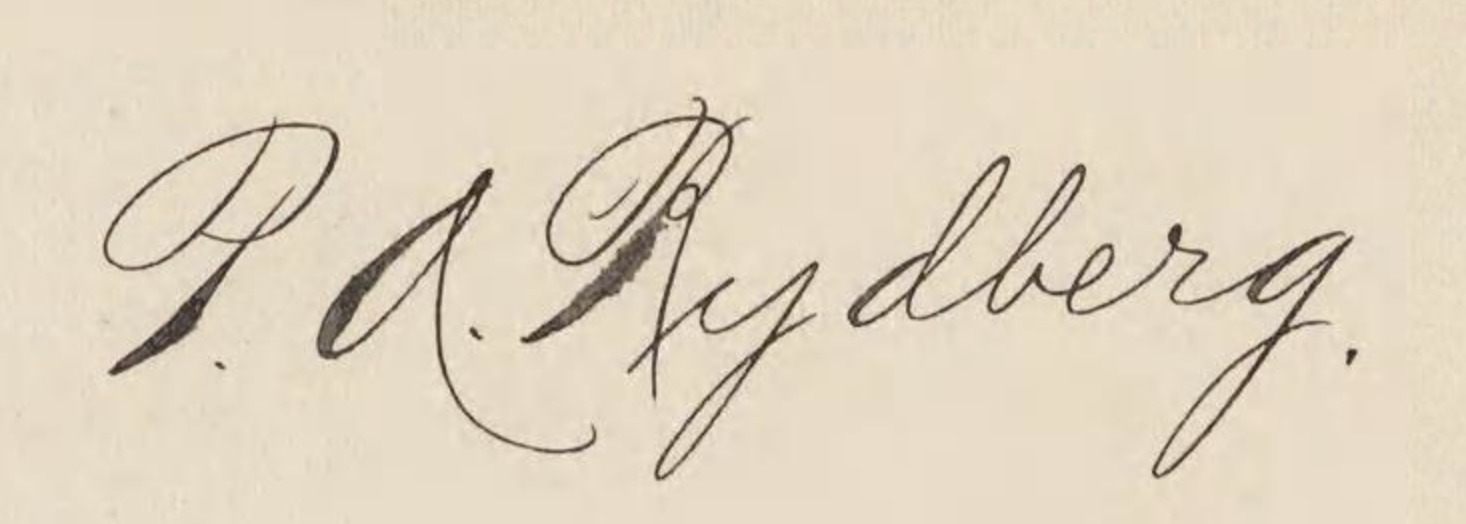
Signature of: per axel rydberg